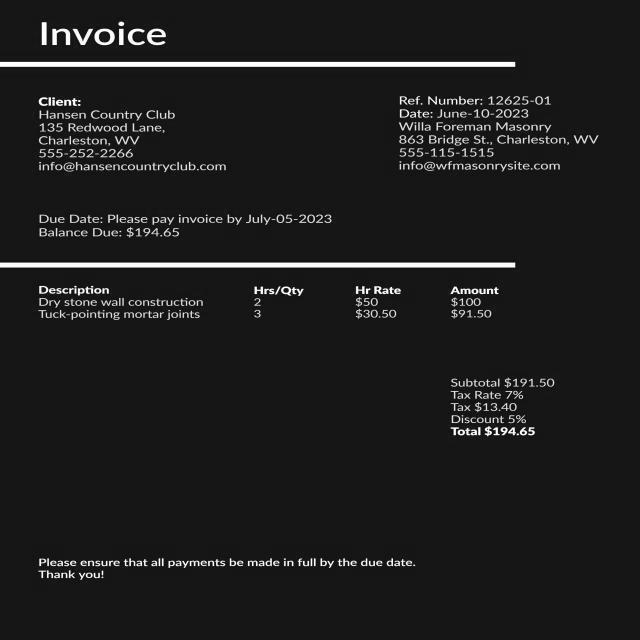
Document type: Invoice